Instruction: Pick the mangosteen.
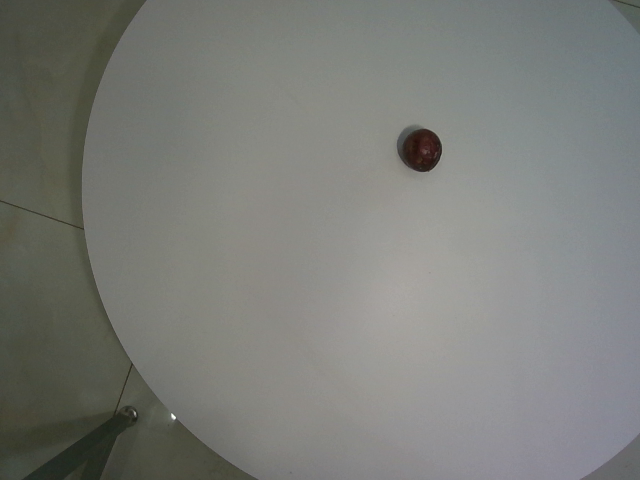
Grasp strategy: vertical